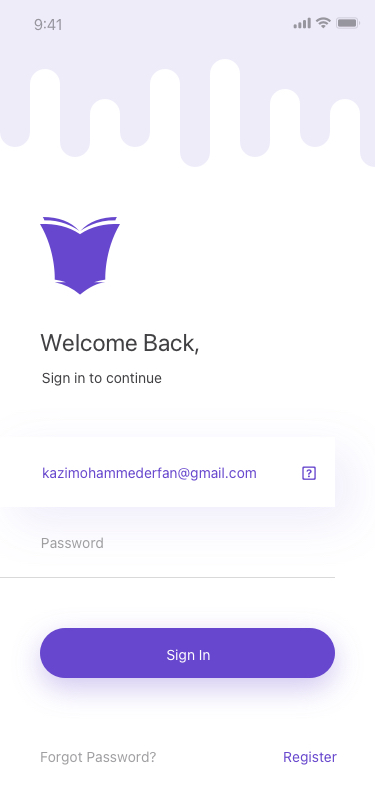
Text in this UI design:
Welcome Back,
Sign in to continue
kazimohammederfan@gmail.com

Password
Sign In
Forgot Password?
Register